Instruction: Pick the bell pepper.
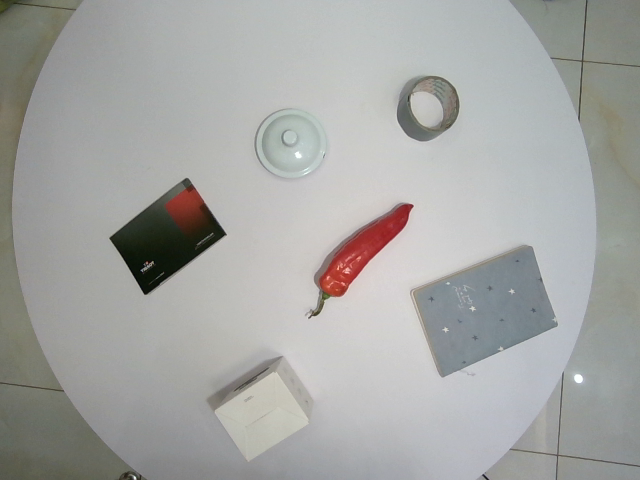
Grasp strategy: vertical